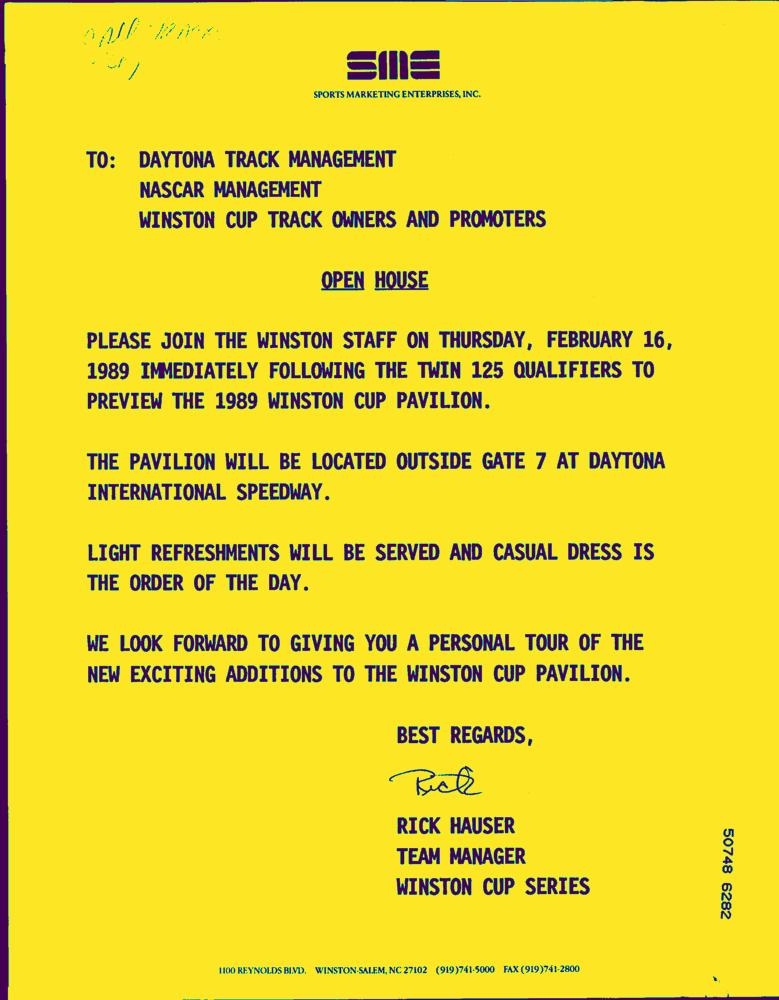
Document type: Letter-Doc